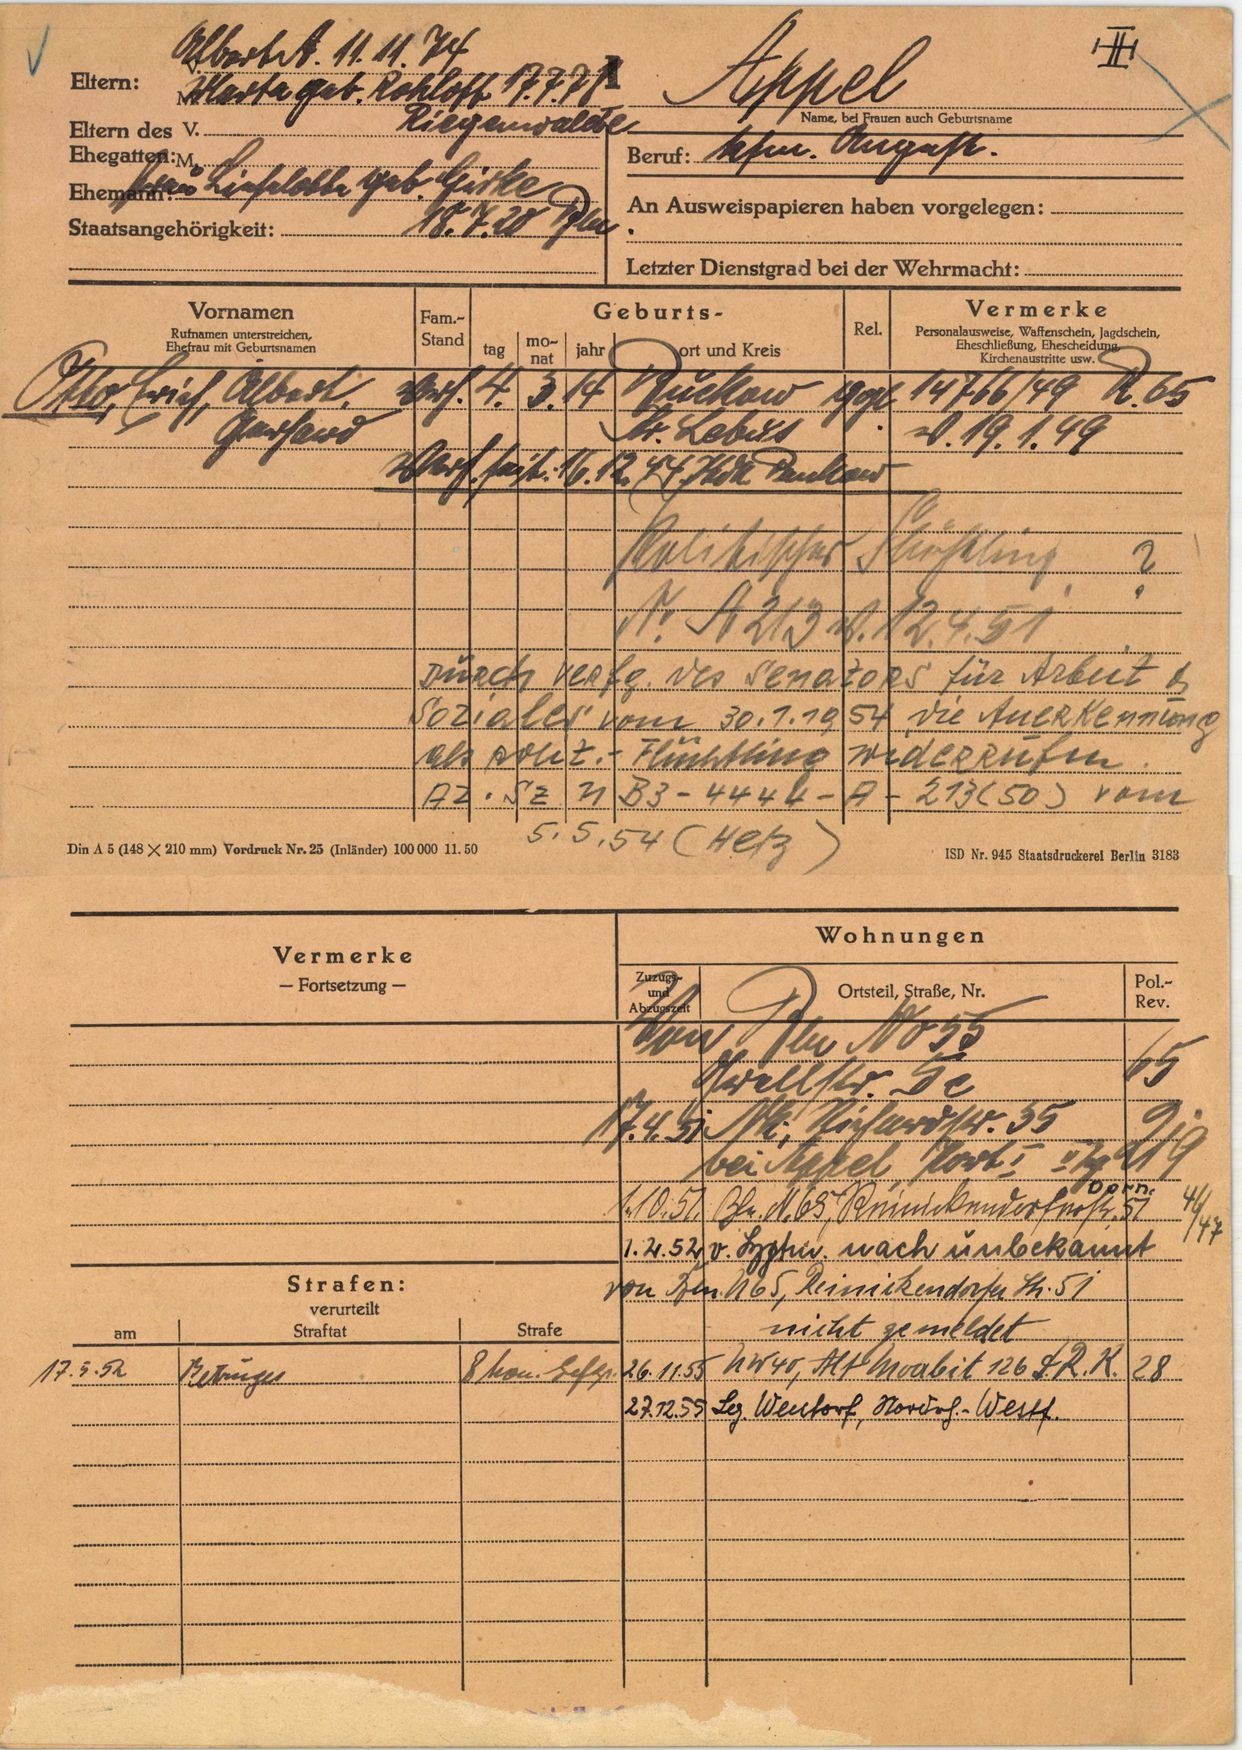
Appel